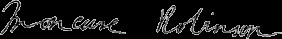
Signature of: moncure robinson